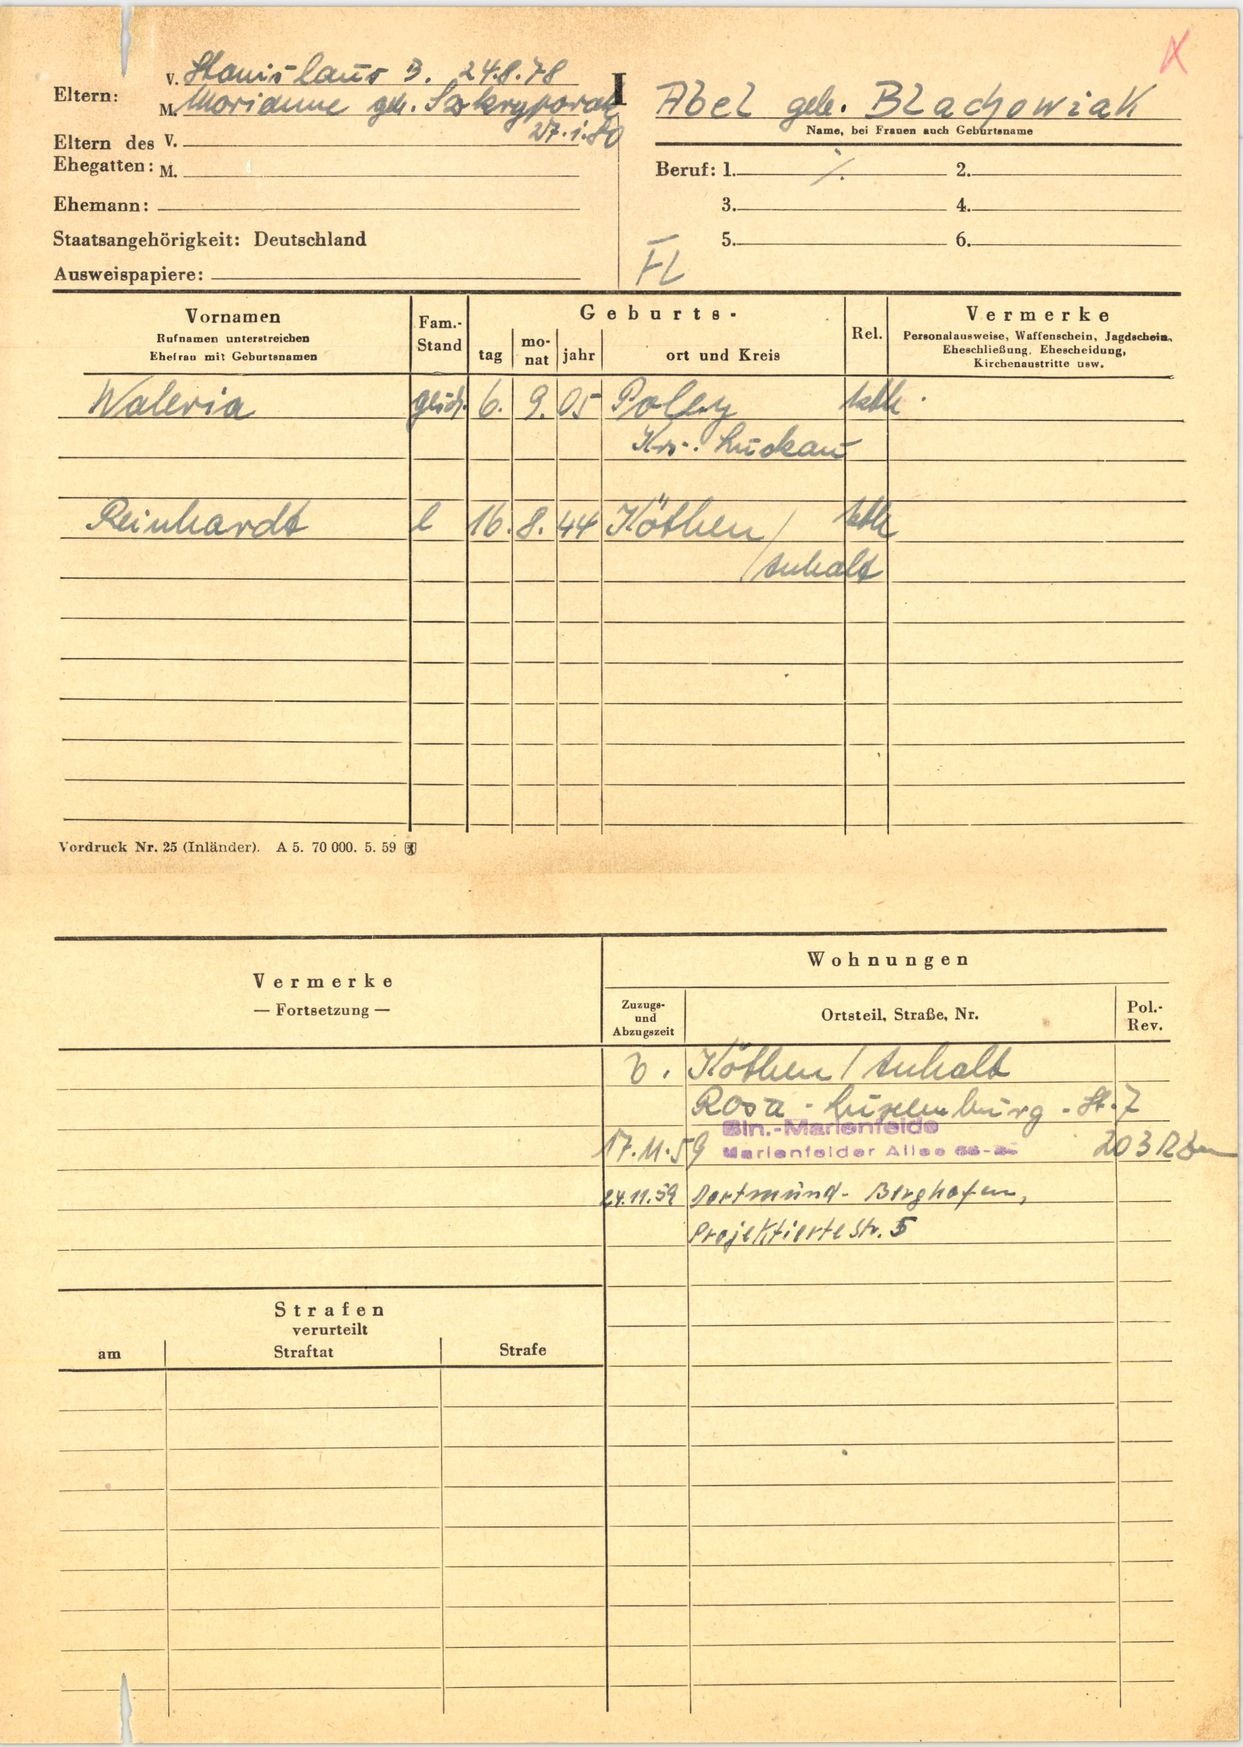
Abel geb. Blachowiak